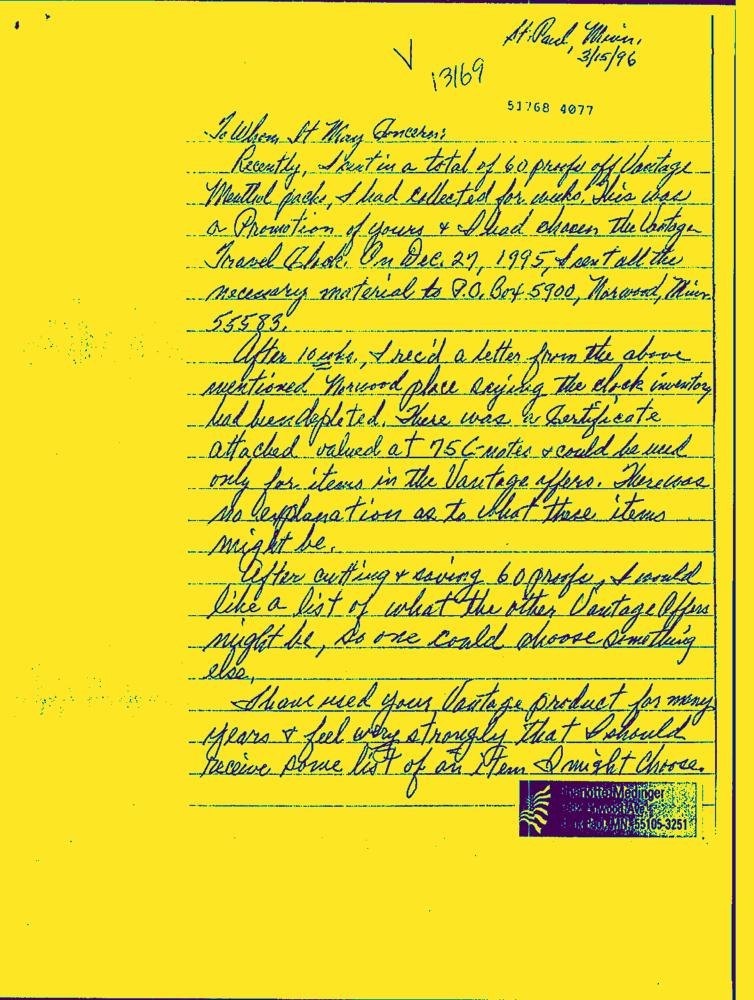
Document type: Hand-Written